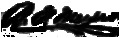
Signature of: benjamin franklin meyers